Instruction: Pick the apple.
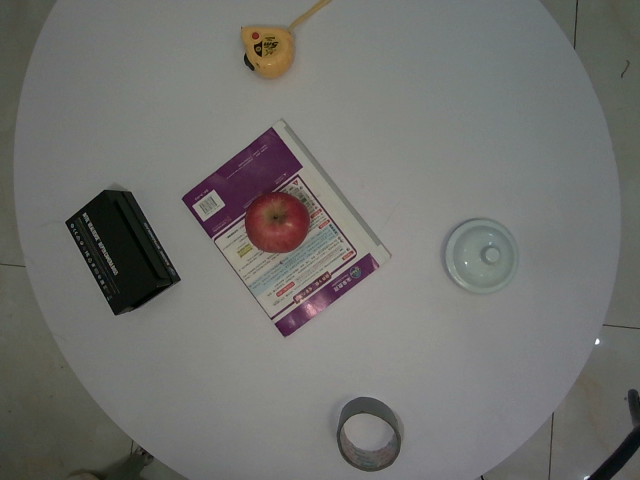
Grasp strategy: vertical